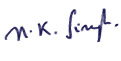
Signature of: nand kishore singh